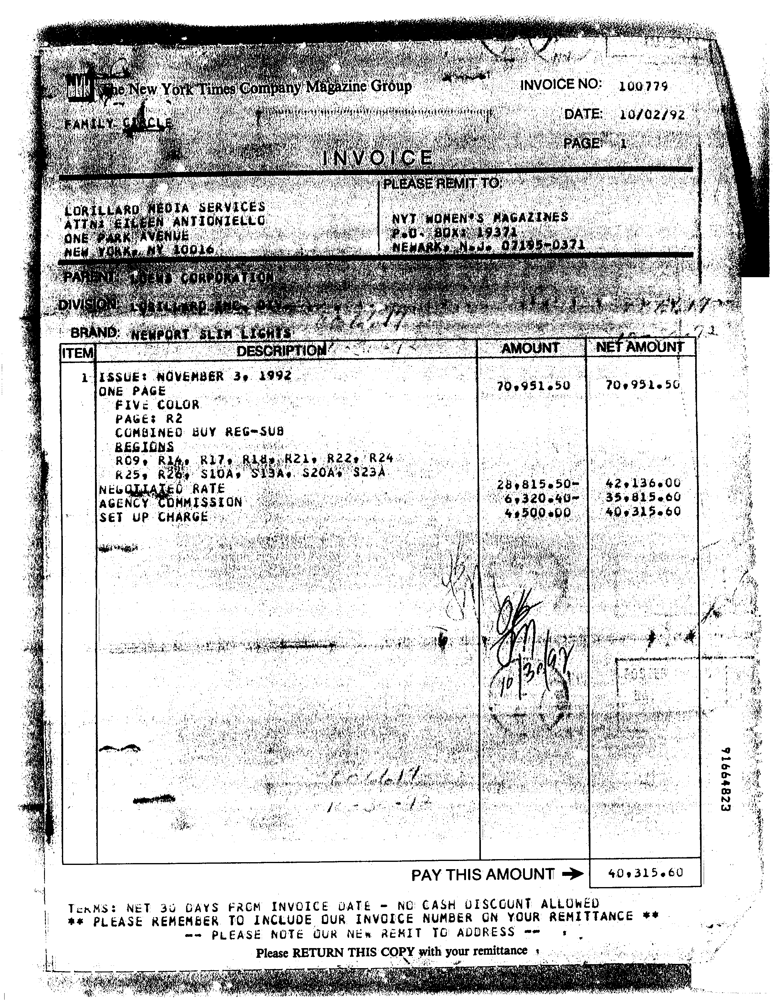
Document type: Invoice